Question: What do the imaging results show?
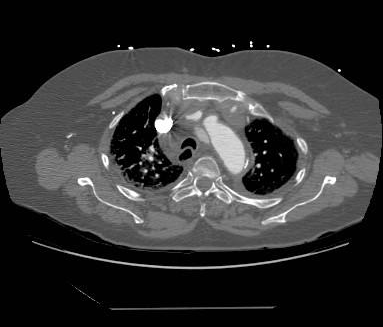
Answer: The imaging shows Multiple axial CT images of the chest with intravenous contrast material demonstrates a Stanford type A thoracic aortic dissection, with a clear intimal flap separating the true and false lumens of the ascending aorta.  Additionally, the pericardium full of dense fluid, likely hemopericardium. Multiple axial CT images of the chest with intravenous contrast material demonstrates a Stanford type A thoracic aortic dissection, with a clear intimal flap separating the true and false lumens of the ascending aorta.  Additionally, the pericardium full of dense fluid, likely hemopericardium..